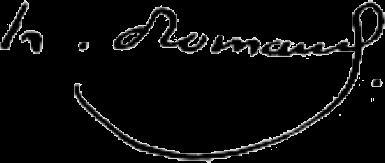
Signature of: hippolyte romand